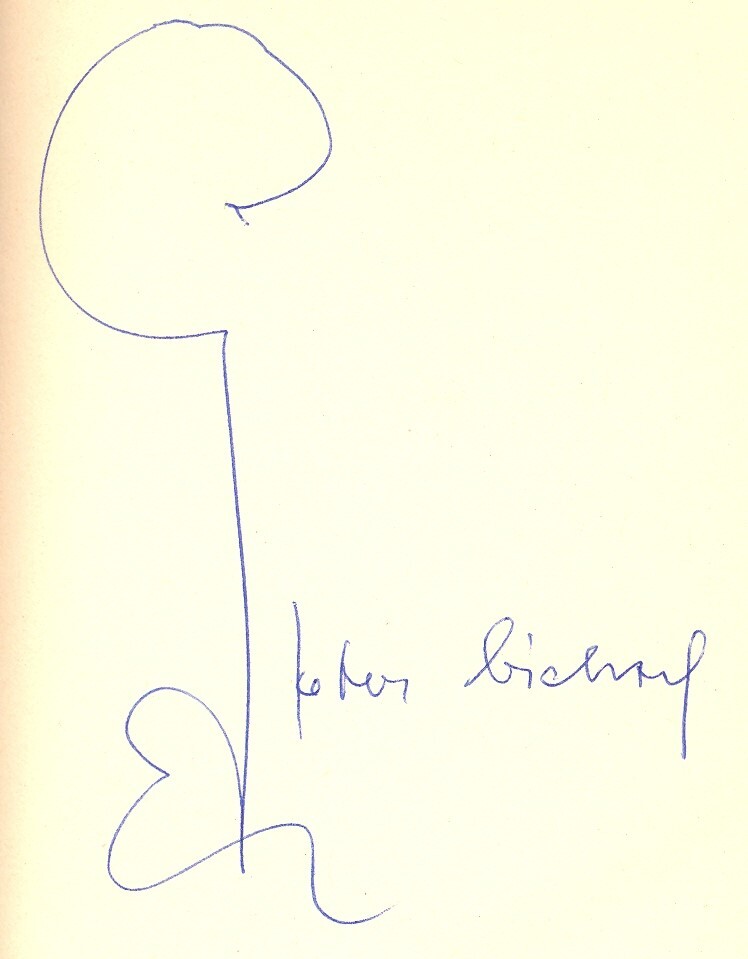
Signature of: peter bichsel